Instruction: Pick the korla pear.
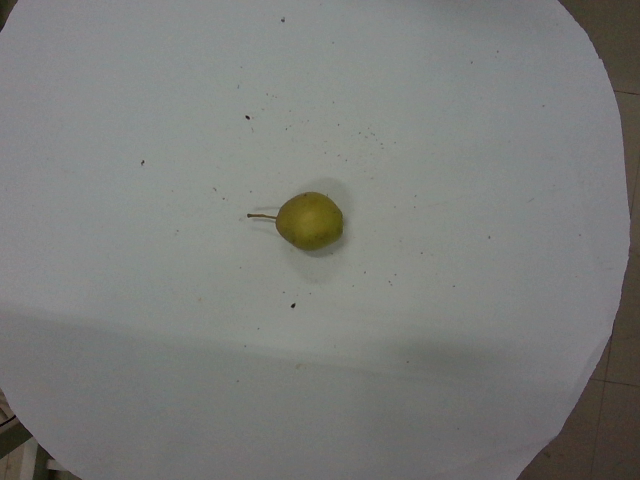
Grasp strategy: vertical